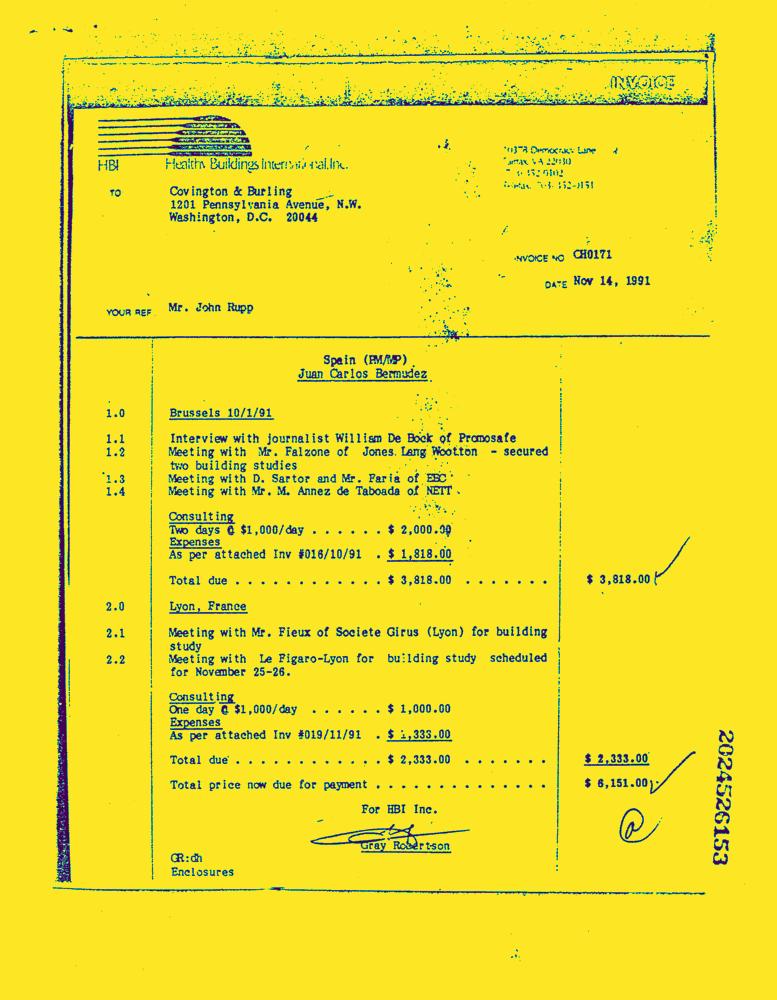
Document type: Invoice-Doc